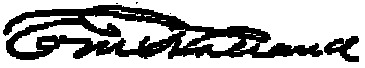
Signature of: edmund milton holland